Question: How does the patient history play a role?
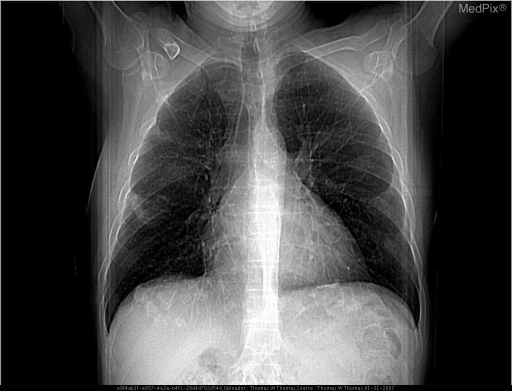
Answer: The patient's history of 56 y.o. man presents for follow up after initial evaluation of rib pain from a bicycle tumble.

Denies any pulmonary symptoms is key in understanding the case.